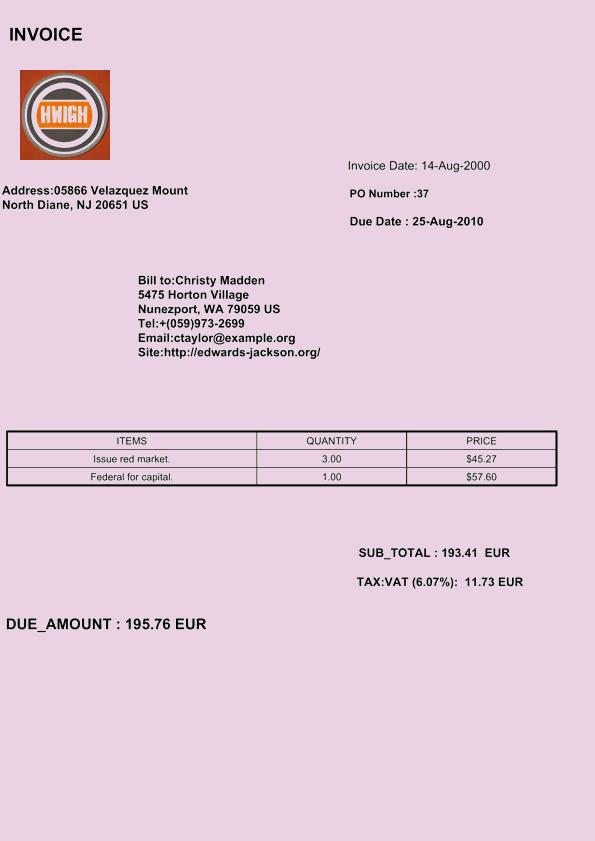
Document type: Invoice